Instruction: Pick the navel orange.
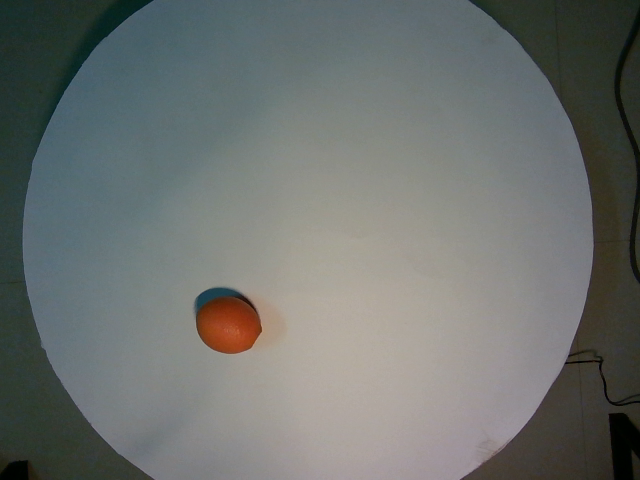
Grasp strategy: vertical